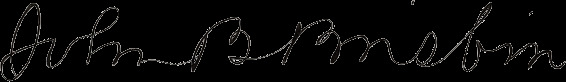
Signature of: john b brisbin